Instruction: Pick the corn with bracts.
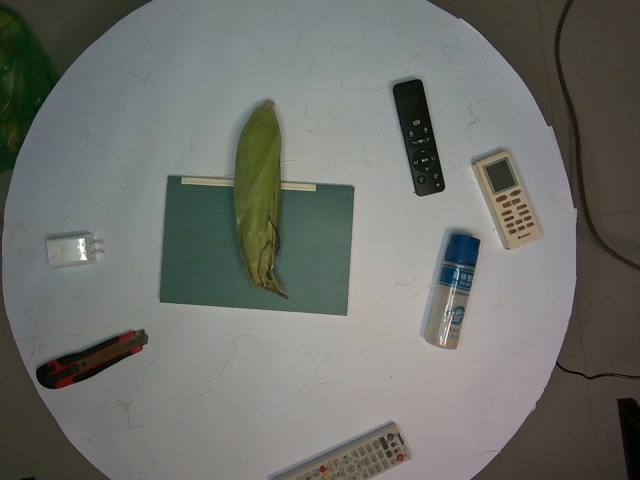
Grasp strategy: vertical